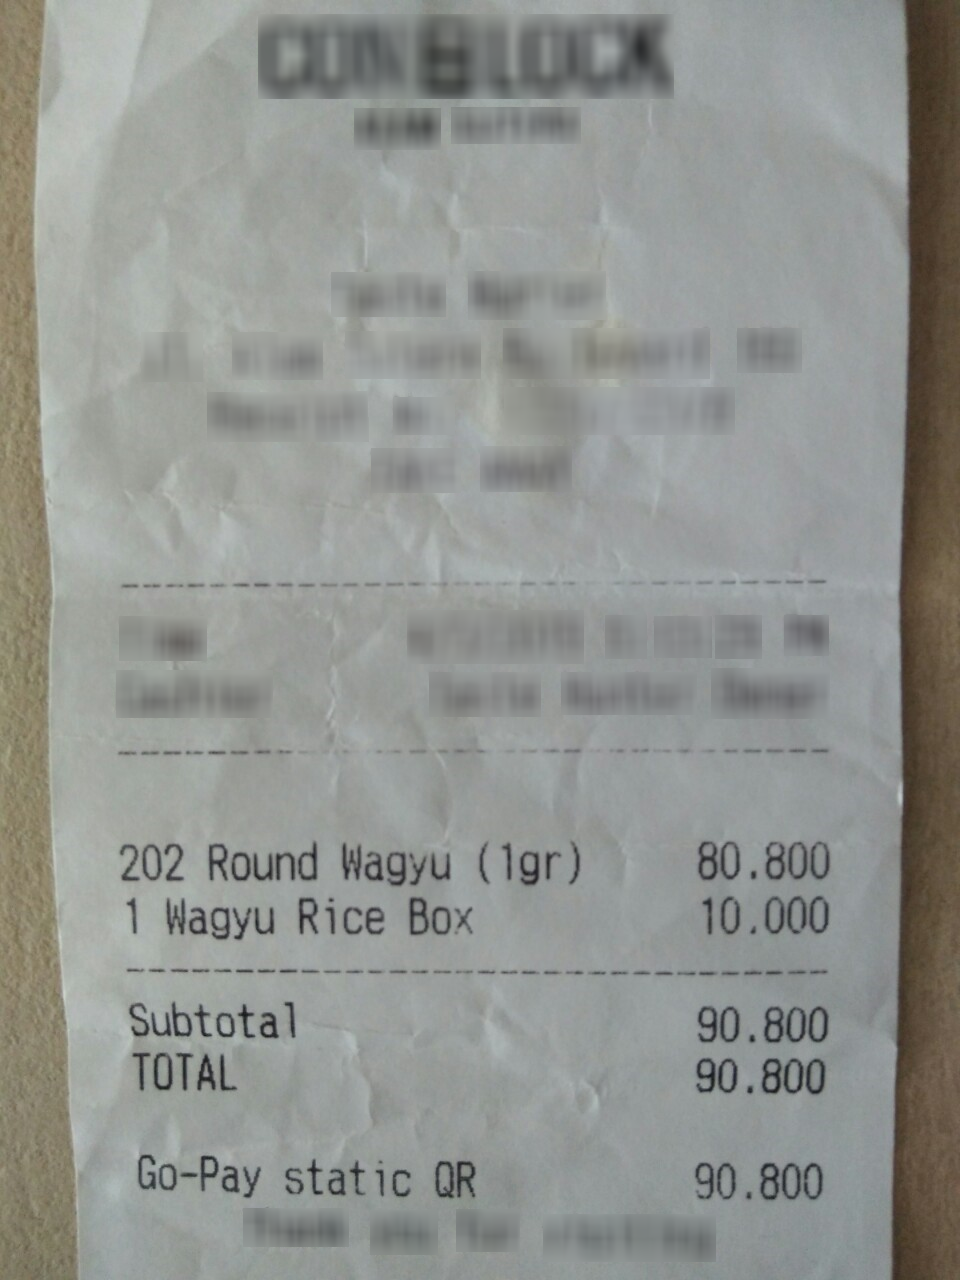
Number of items: 2
Subtotal: 90.800
Total: 90.800
OCR text regions:
text: TOTAL
text: 90.800
text: Go-Pay
text: static
text: QR
text: 90.800
text: Subtotal
text: 90.800
text: 202
text: Round
text: Wagyu
text: (1gr)
text: 80.800
text: 1
text: Wagyu
text: Rice
text: Box
text: 10.000